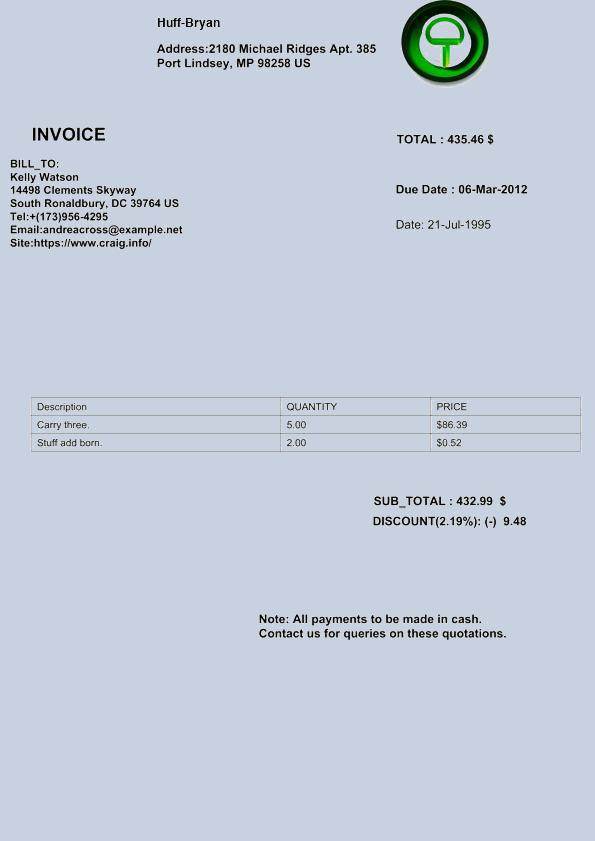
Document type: Invoice